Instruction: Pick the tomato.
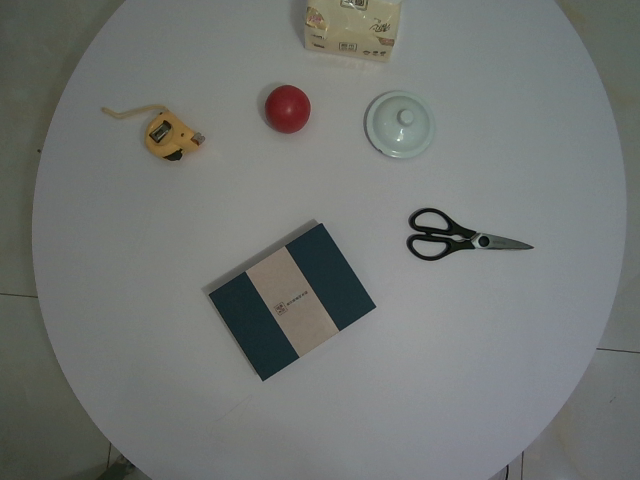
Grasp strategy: vertical